Question: What might the diagnosis be?
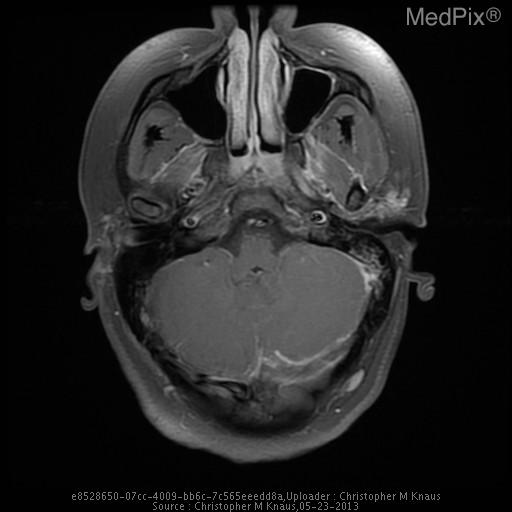
Answer: The possible diagnosis includes Venous sinus thrombosis
Severe dehydration
Polycythemia.